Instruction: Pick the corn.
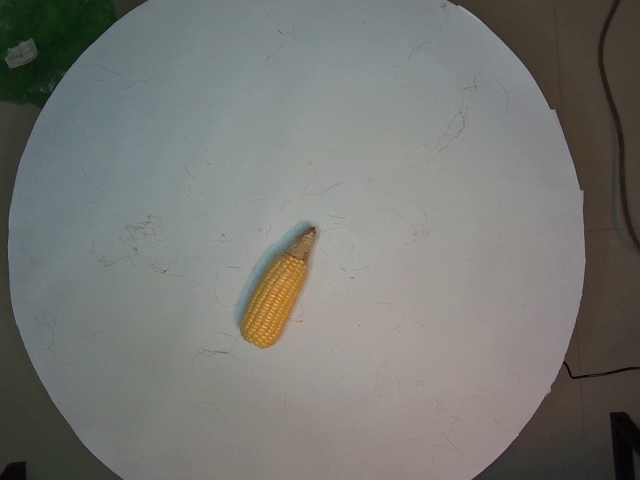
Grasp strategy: vertical